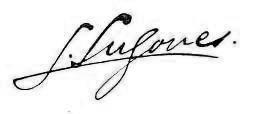
Signature of: leopoldo lugones